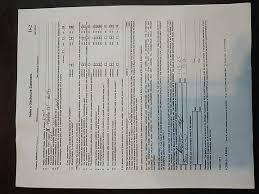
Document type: Invoice